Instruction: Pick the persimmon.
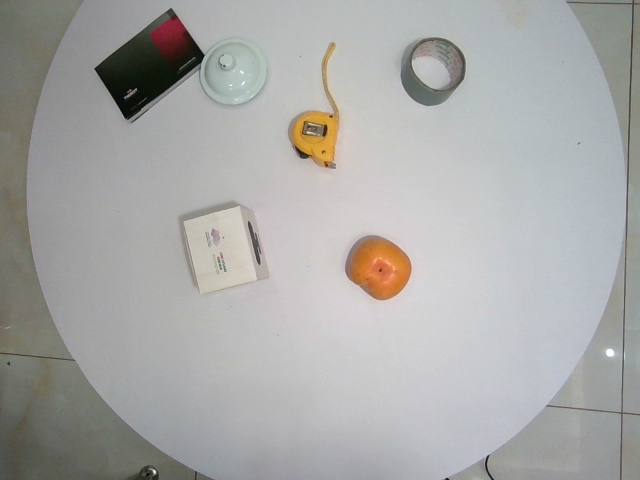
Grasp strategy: vertical